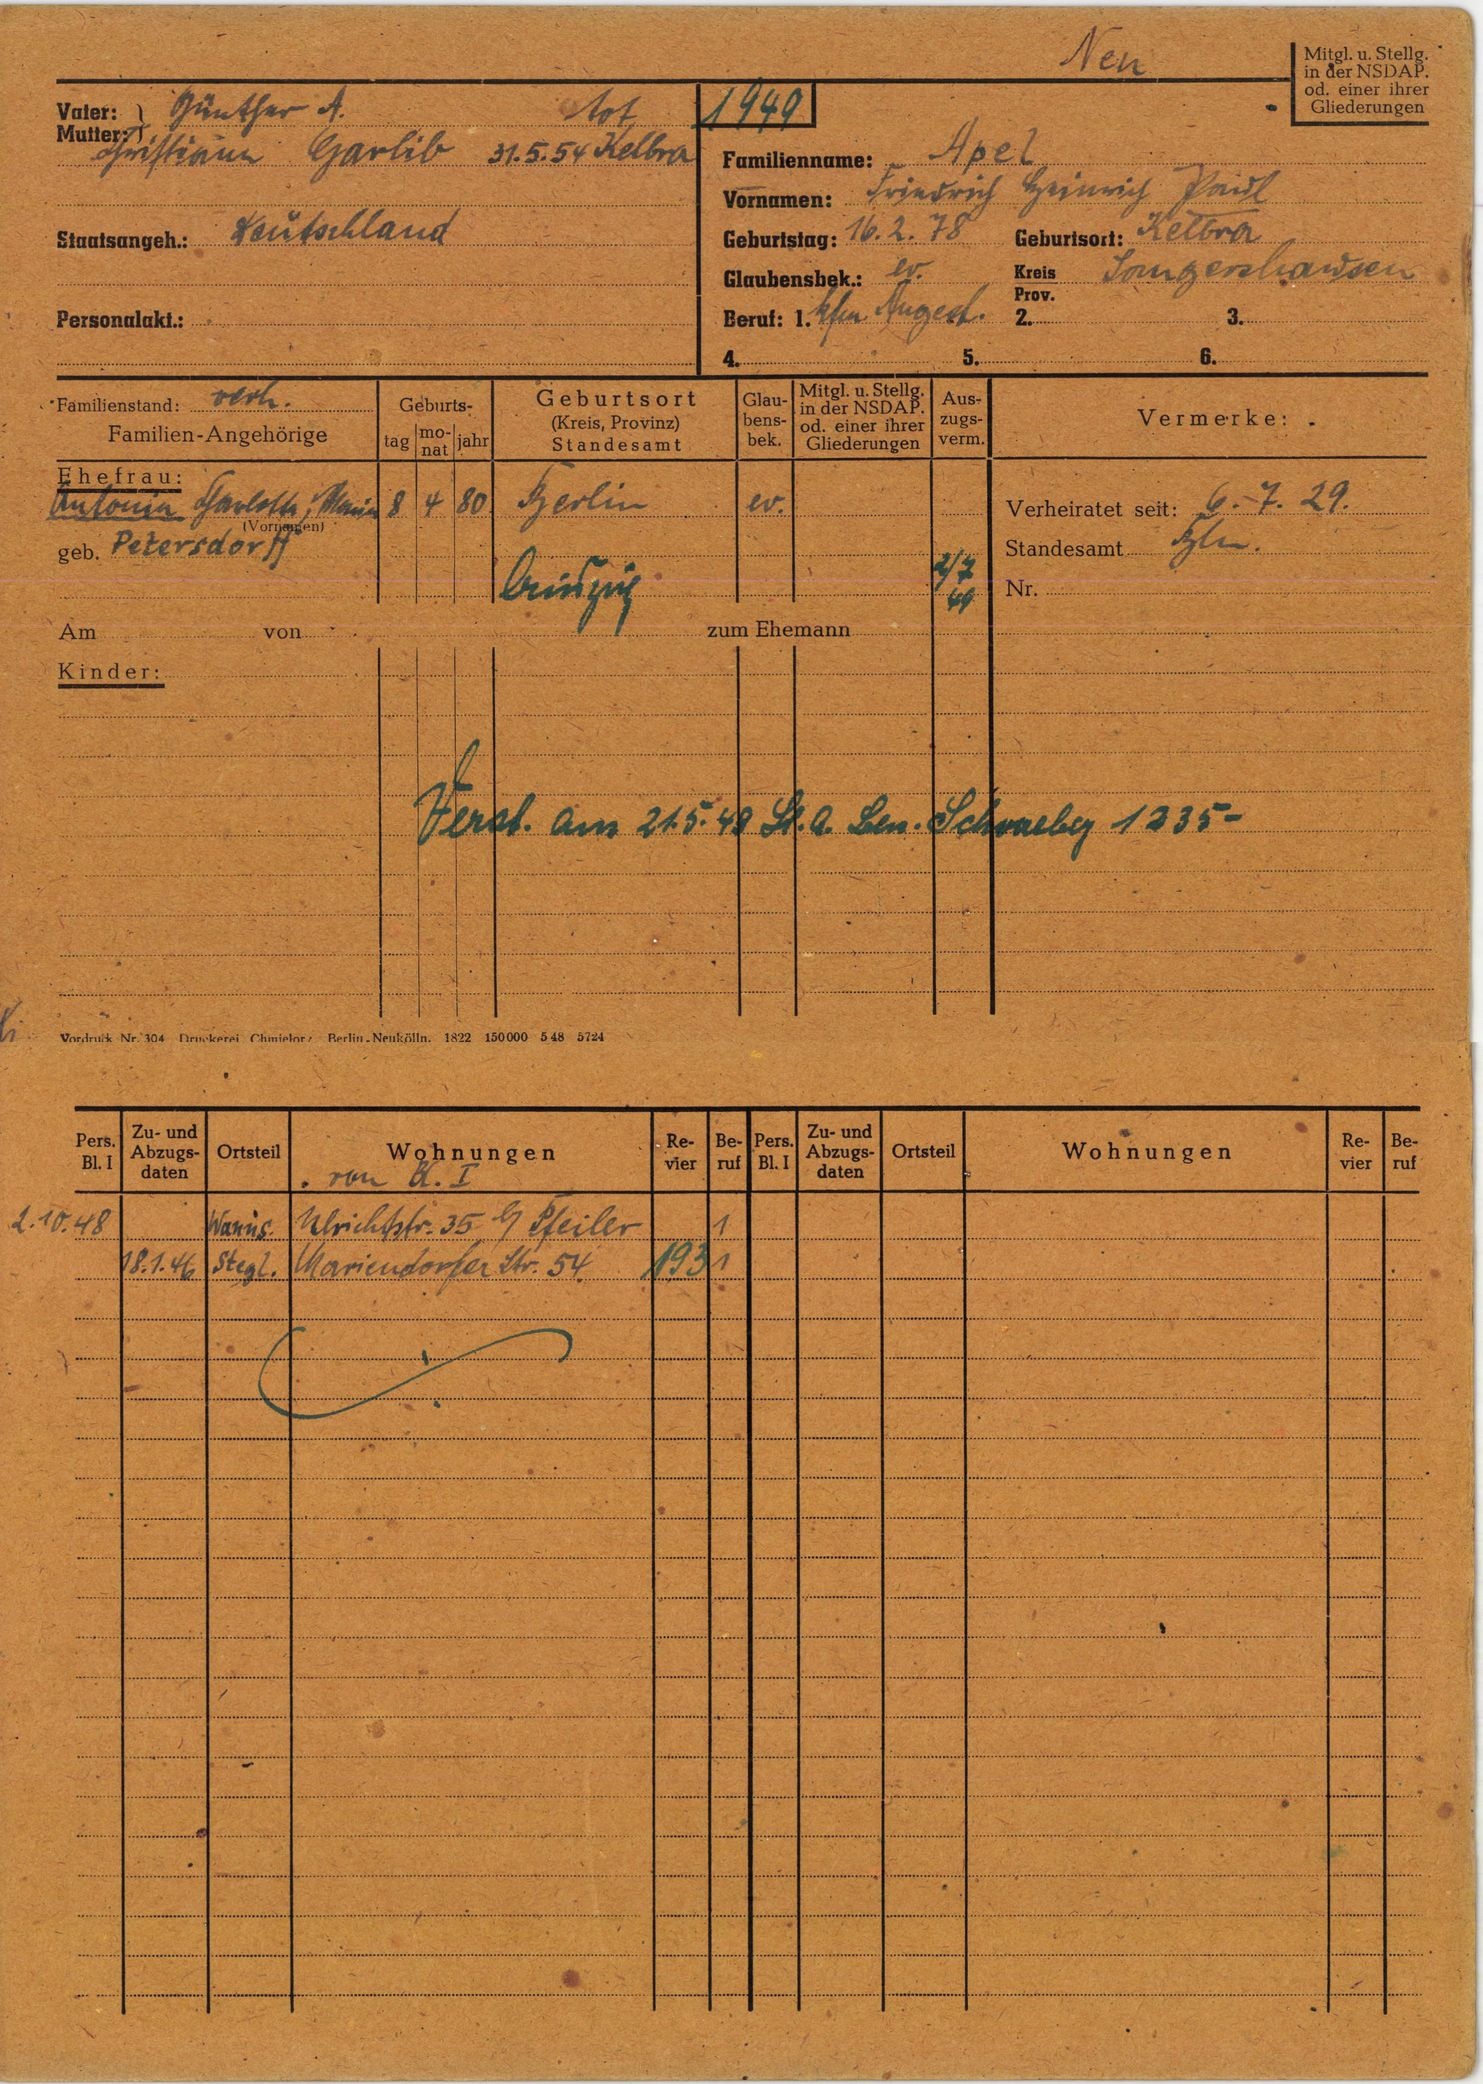
Apel